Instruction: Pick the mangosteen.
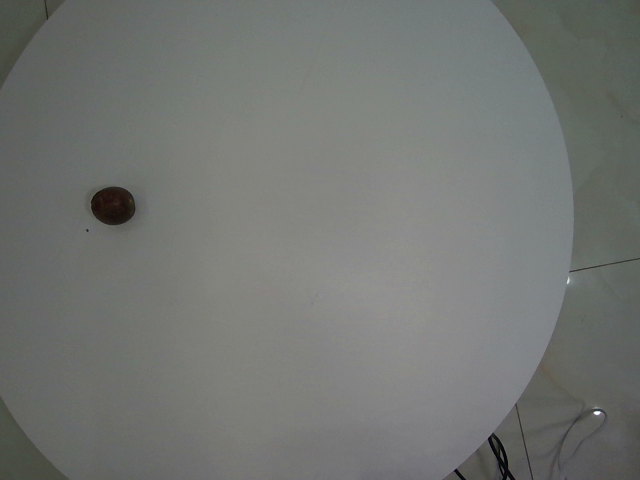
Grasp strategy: vertical